Question: How is the property described in the document?
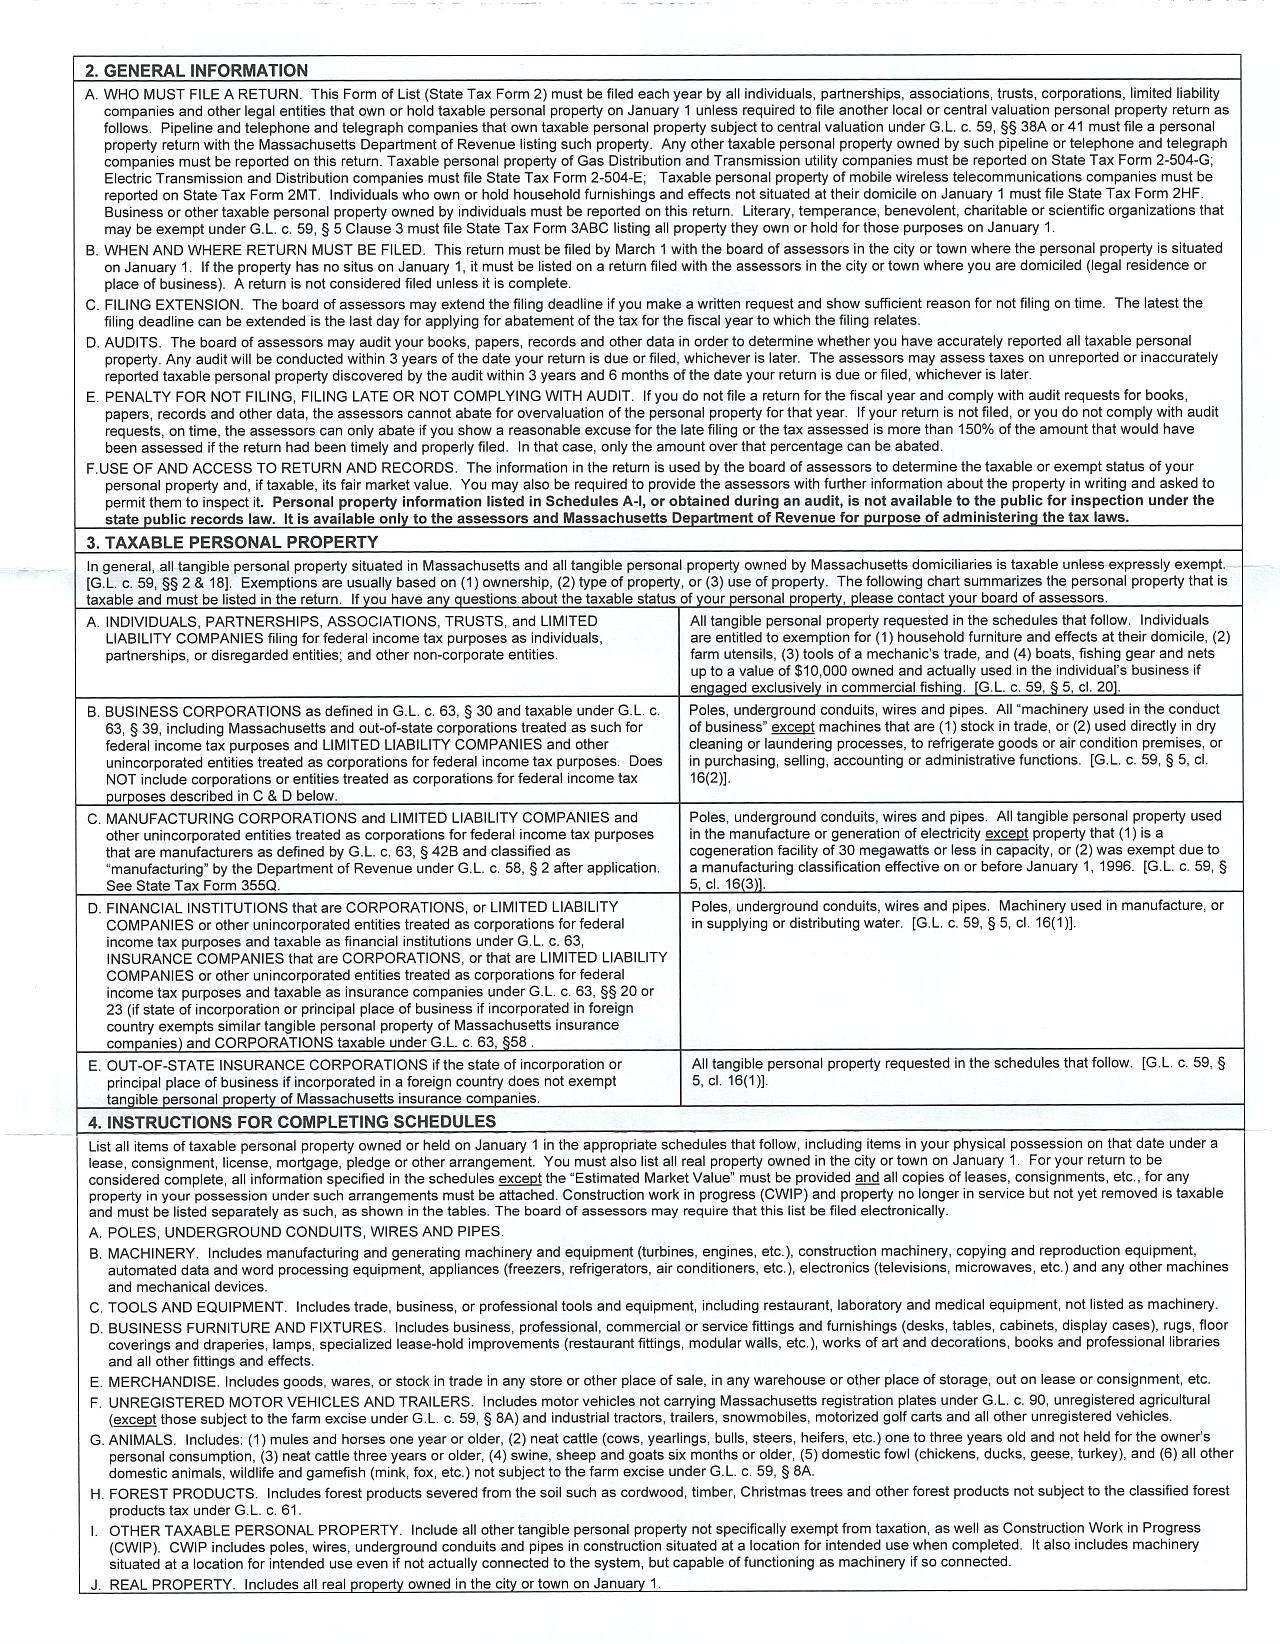
Answer: "Taxable personal property situated in Massachusetts and all tangible personal property owned by Massachusetts domiciliaries is taxable unless expressly exempt."